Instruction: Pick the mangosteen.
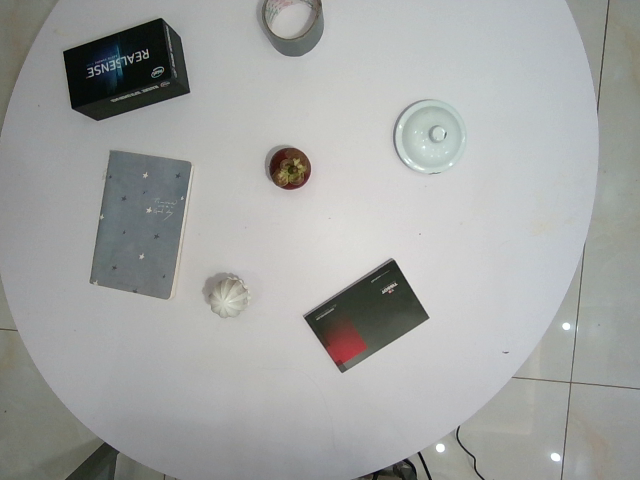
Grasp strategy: vertical